Extract the amount written in words, the amount in digits, the name of the payee, the date on the cheque, and the bank's name from the image.
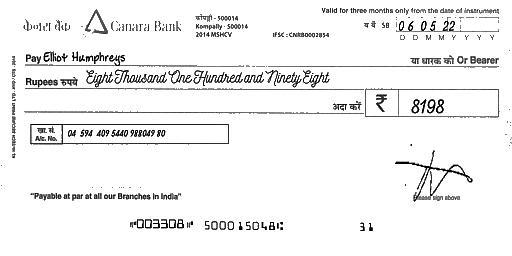
amt_in_words: Eight Thousand One Hundred and Ninety Eight
amt_in_figures: 8198
payee_name: Elliot Humphreys
bank_name: Canara Bank
cheque_date: 06/05/22